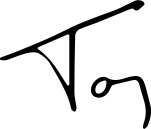
Signature of: tony barrow